Question: What are the imaging findings?
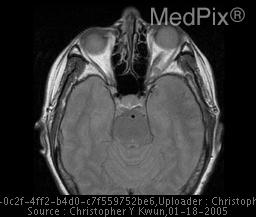
Answer: The imaging shows Film #1: Nonenhanced axial CT image of the head shows a bilobed circumscribed hyperdense lesion centered on the left optic nerve that extends to the orbital apex. No evidence of extension is seen outside the bony orbit.

Film #2 and 3: Axial T1 and T2 weighted images, respectively, shows a bilobed T1 hypointense and T2 heterogenously hyperintense mass arising from the left optic nerve sheath with mildly associated proptosis. There is a clear demarcation present between the mass and optic nerve.

Film #4: Axial T1 postgadolinium with fat saturation shows the mass to enhance intensely and is only slightly inhomogeneous. Film #2, 3 and 4: Axial T1 and T2 weighted images, respectively, shows a bilobed T1 hypointense and T2 heterogenously hyperintense mass arising from the left optic nerve sheath with mildly associated proptosis. There is a clear demarcation present between the mass and optic nerve..